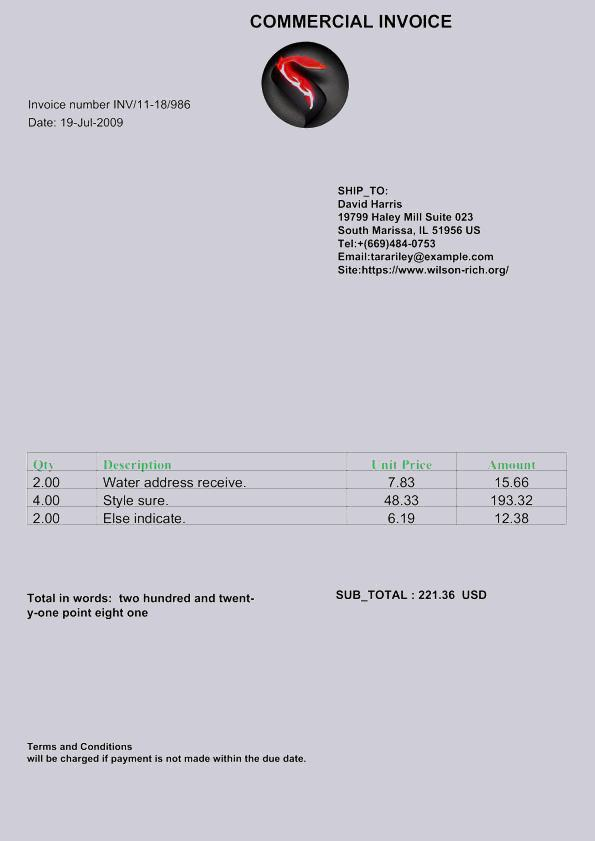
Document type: Invoice